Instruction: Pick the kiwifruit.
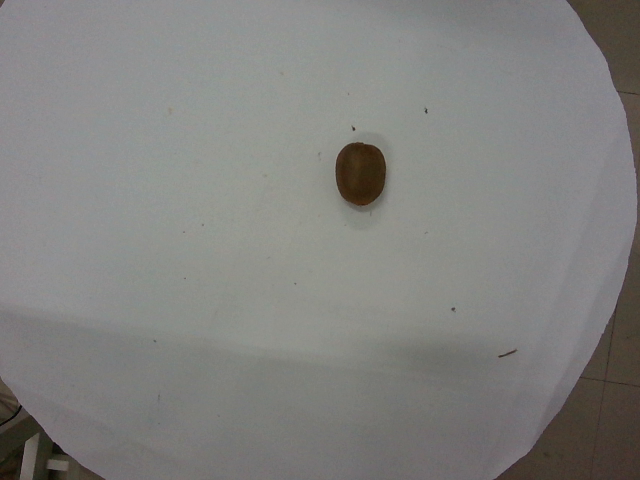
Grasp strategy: vertical